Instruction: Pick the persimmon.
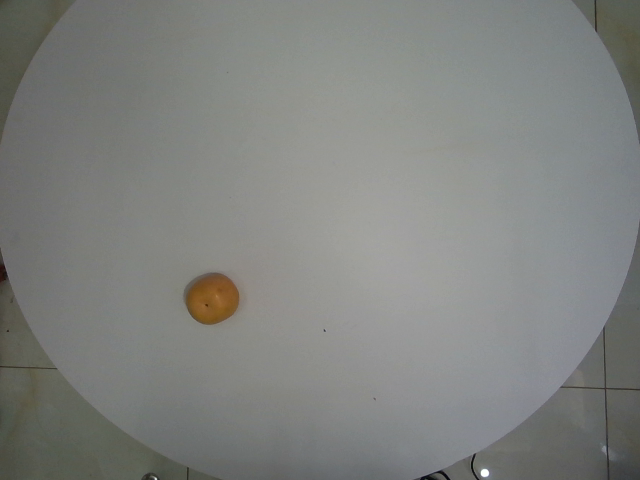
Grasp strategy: vertical